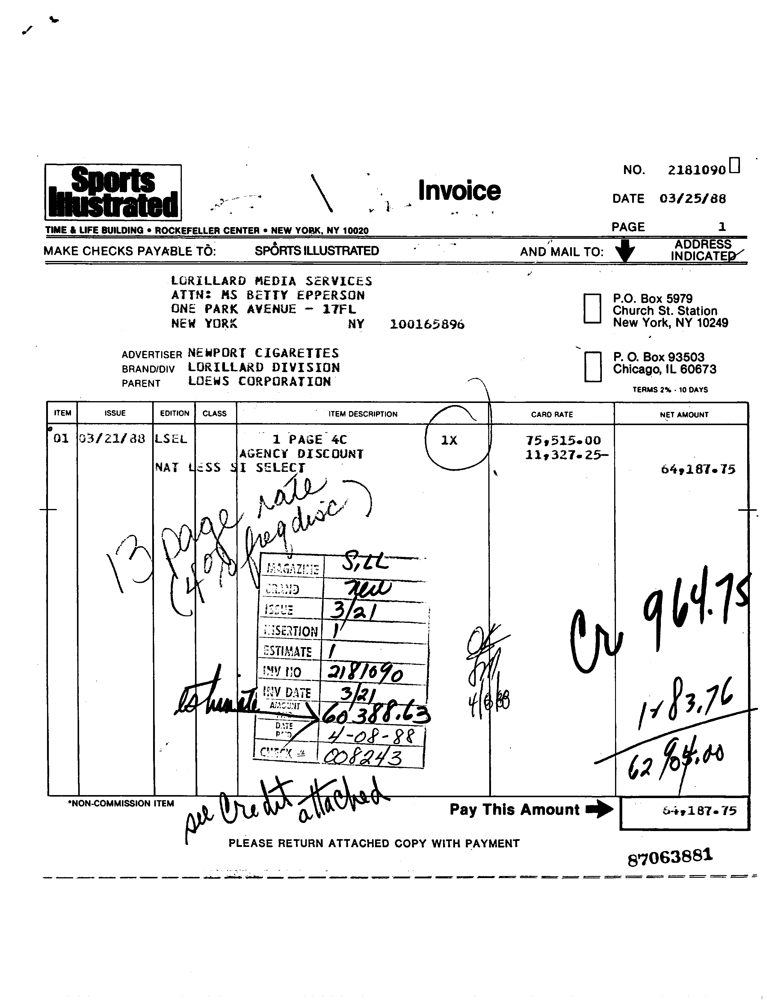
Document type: Invoice